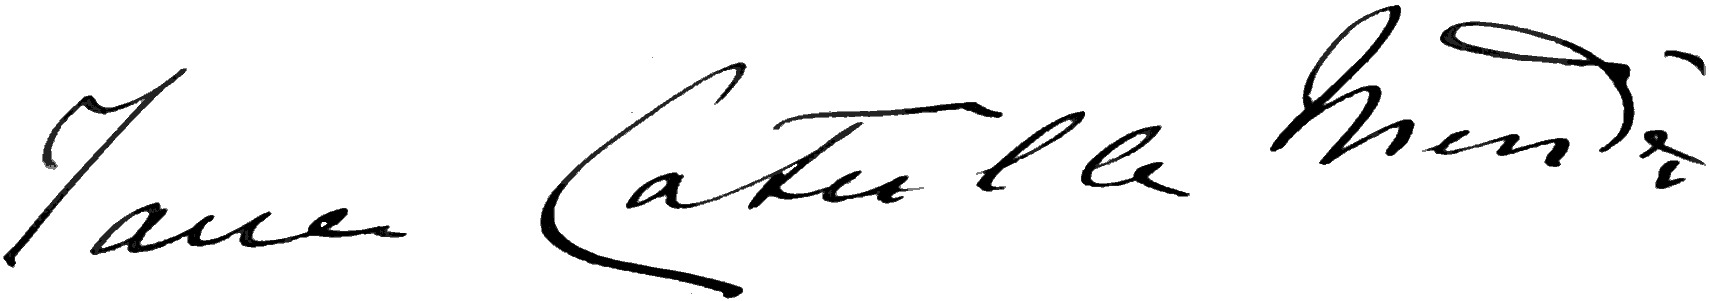
Signature of: jeanne mette